Question: What is the suspected problem?
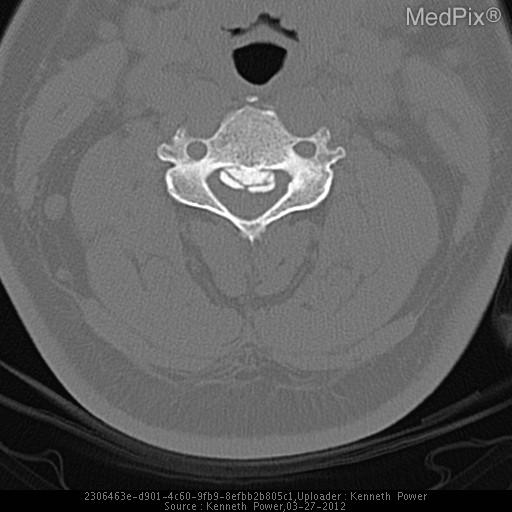
Answer: The findings suggest •  Plain Films, CT, and MR demonstrate Ossification of the Posterior Longitudinal Ligament (OPLL) with subsequent marked narrowing of the spinal canal.

•  Also notice the associated syringohydromyelia, below the narrowing. CT coronal with OPLL at the C3 level. The patient might have a history of 57 yo man with type 2 diabetes presents with 4-5 mo  of posterior neck and shoulder pain accompanied by severe “shock like” pain down neck w/flexion.  In addition, he c/o walking “like a drunken sailor” and loss of fine motor skills, such as difficulty buttoning shirt..